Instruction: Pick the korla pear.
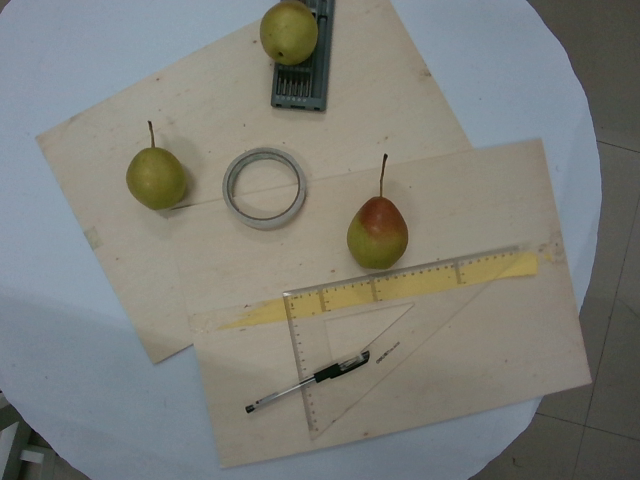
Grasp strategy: vertical